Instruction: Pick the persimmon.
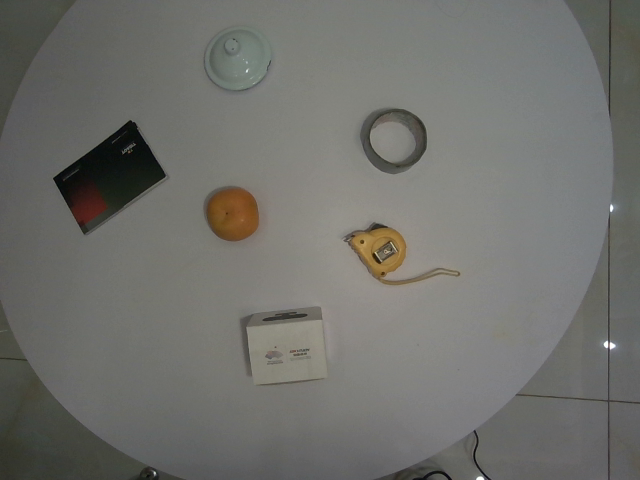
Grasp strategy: vertical